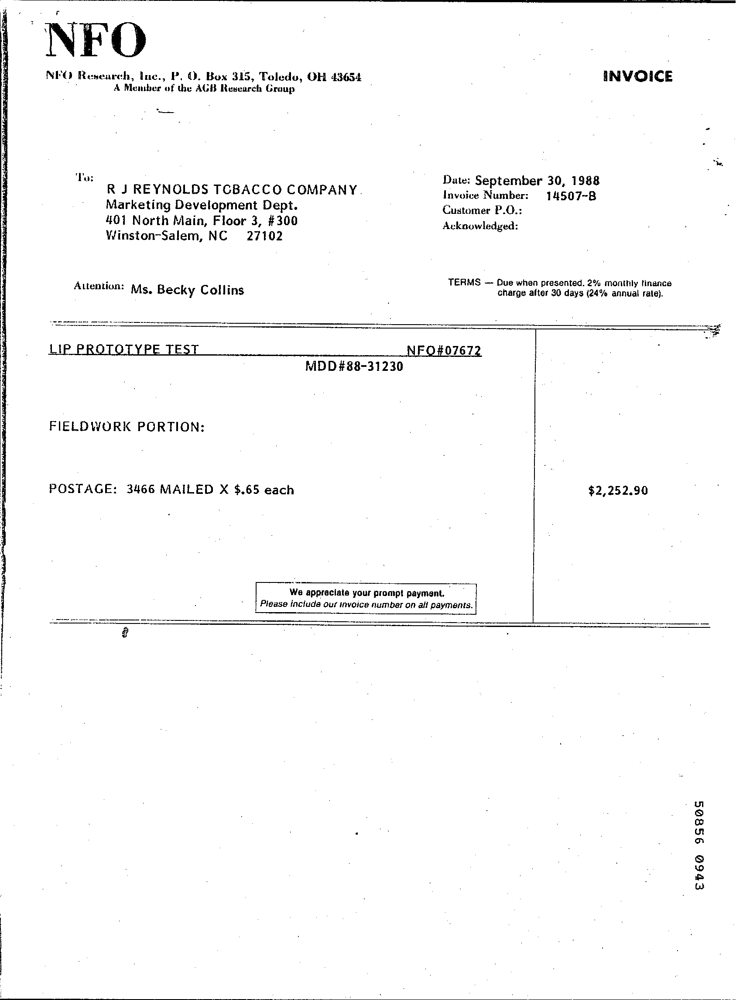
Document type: Invoice